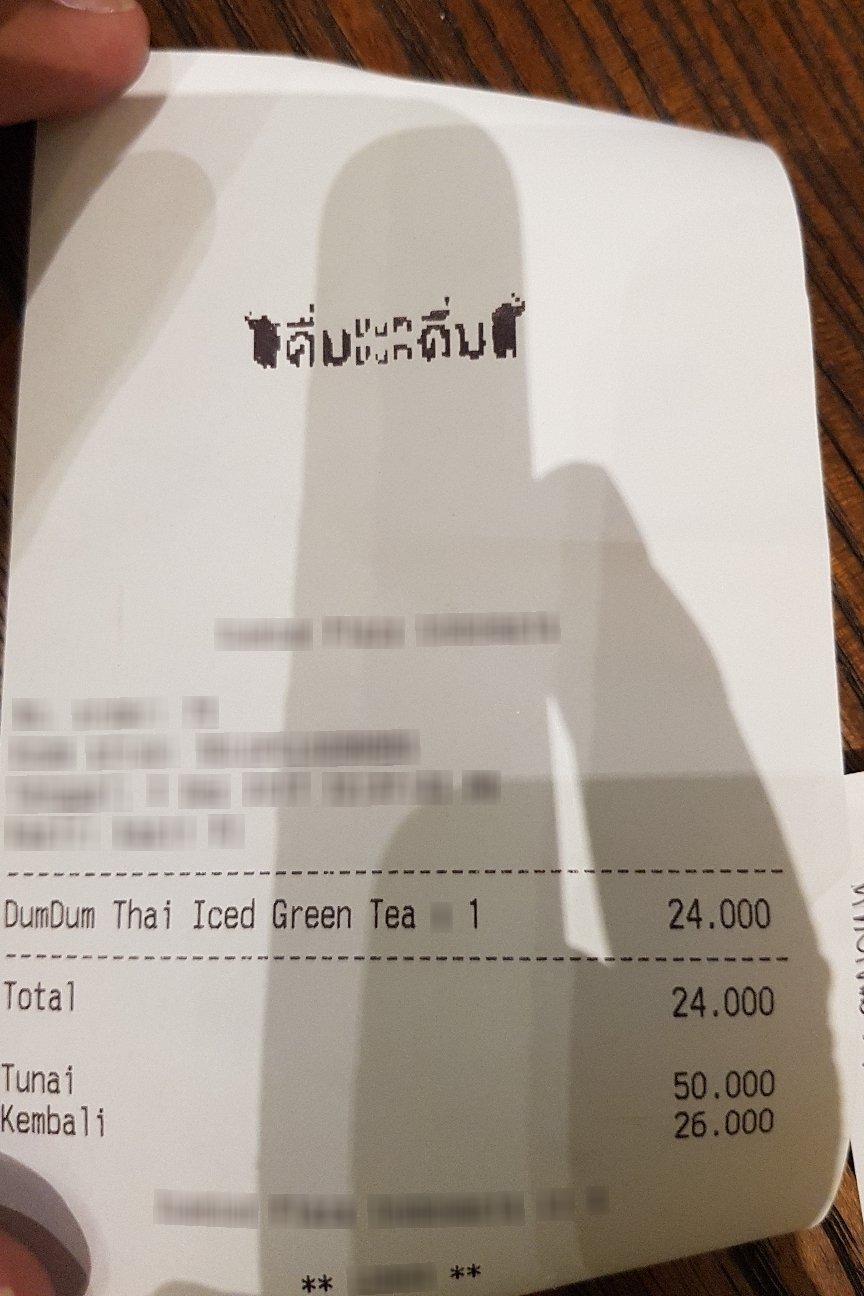
Receipt information:
total: 24.000
line_items: item_name: DumDum Thai Iced Green Tea
item_value: 24.000
item_quantity: 1